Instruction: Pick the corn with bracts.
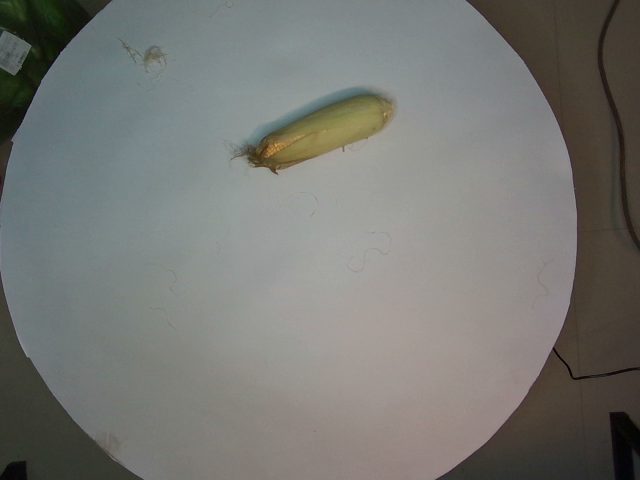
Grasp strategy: vertical